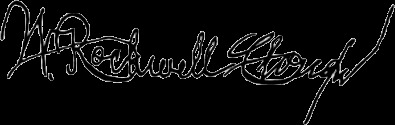
Signature of: william rockwell clough